Extract the amount written in words, the amount in digits, the name of the payee, the date on the cheque, and the bank's name from the image.
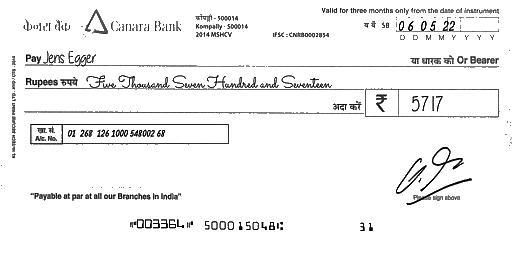
amt_in_words: Five Thousand Seven Hundred and Seventeen
amt_in_figures: 5717
payee_name: Jens Egger
bank_name: Canara Bank
cheque_date: 06/05/22